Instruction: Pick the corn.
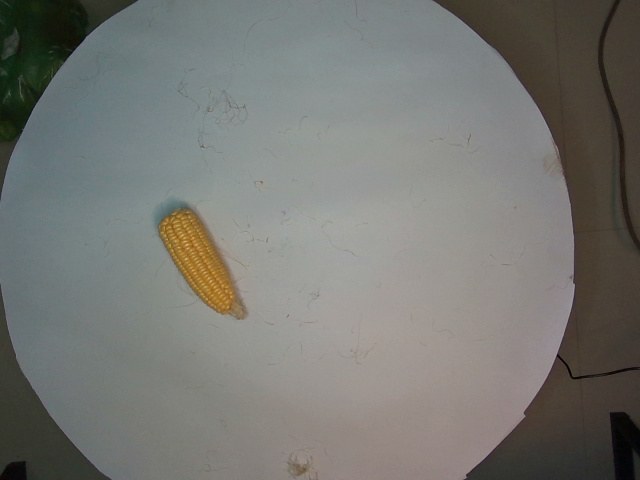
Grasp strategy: vertical